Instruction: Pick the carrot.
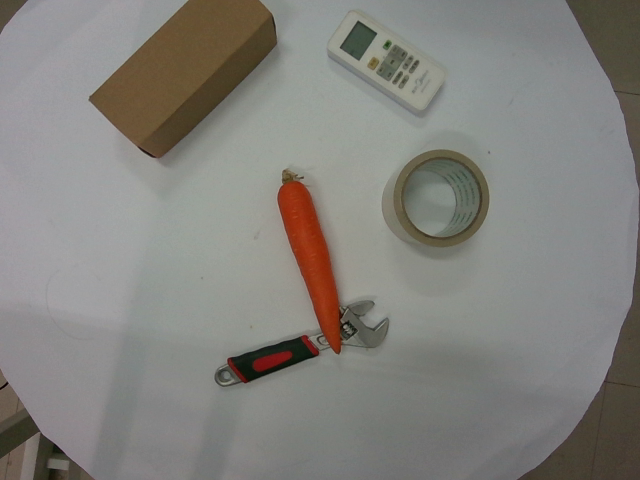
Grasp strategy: vertical